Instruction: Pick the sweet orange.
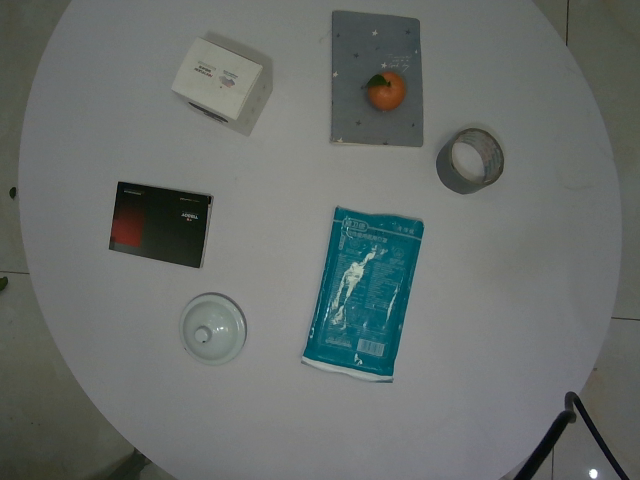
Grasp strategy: vertical